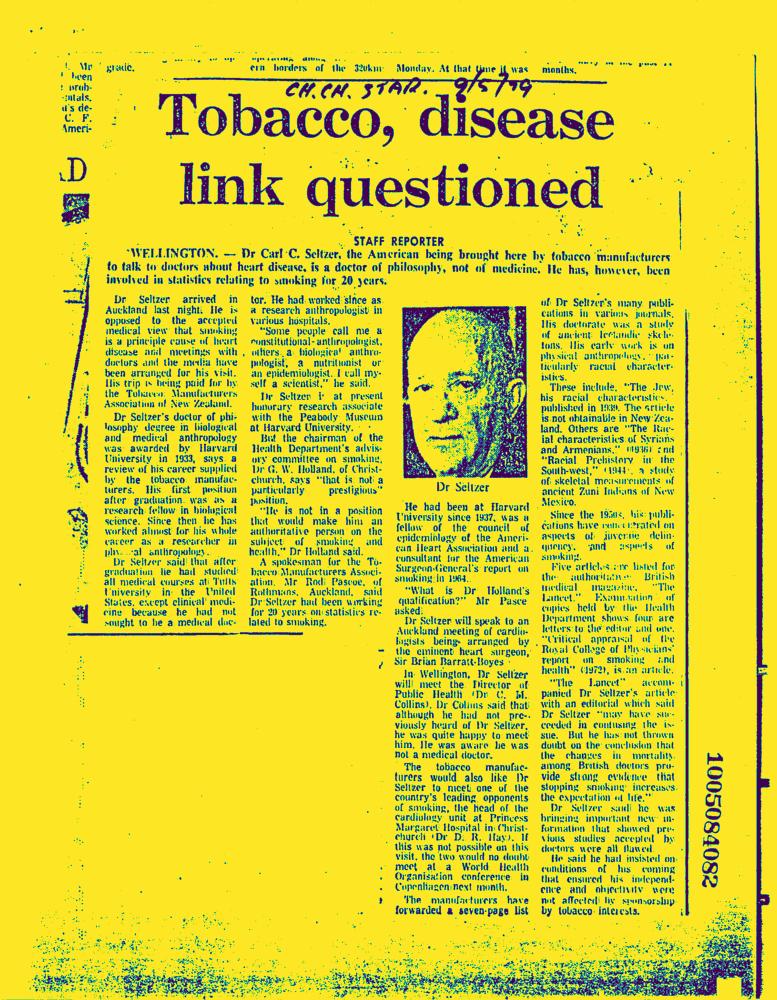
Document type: News-Article